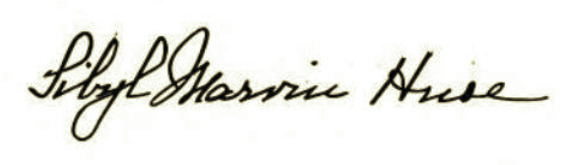
Signature of: sibyl marvin huse